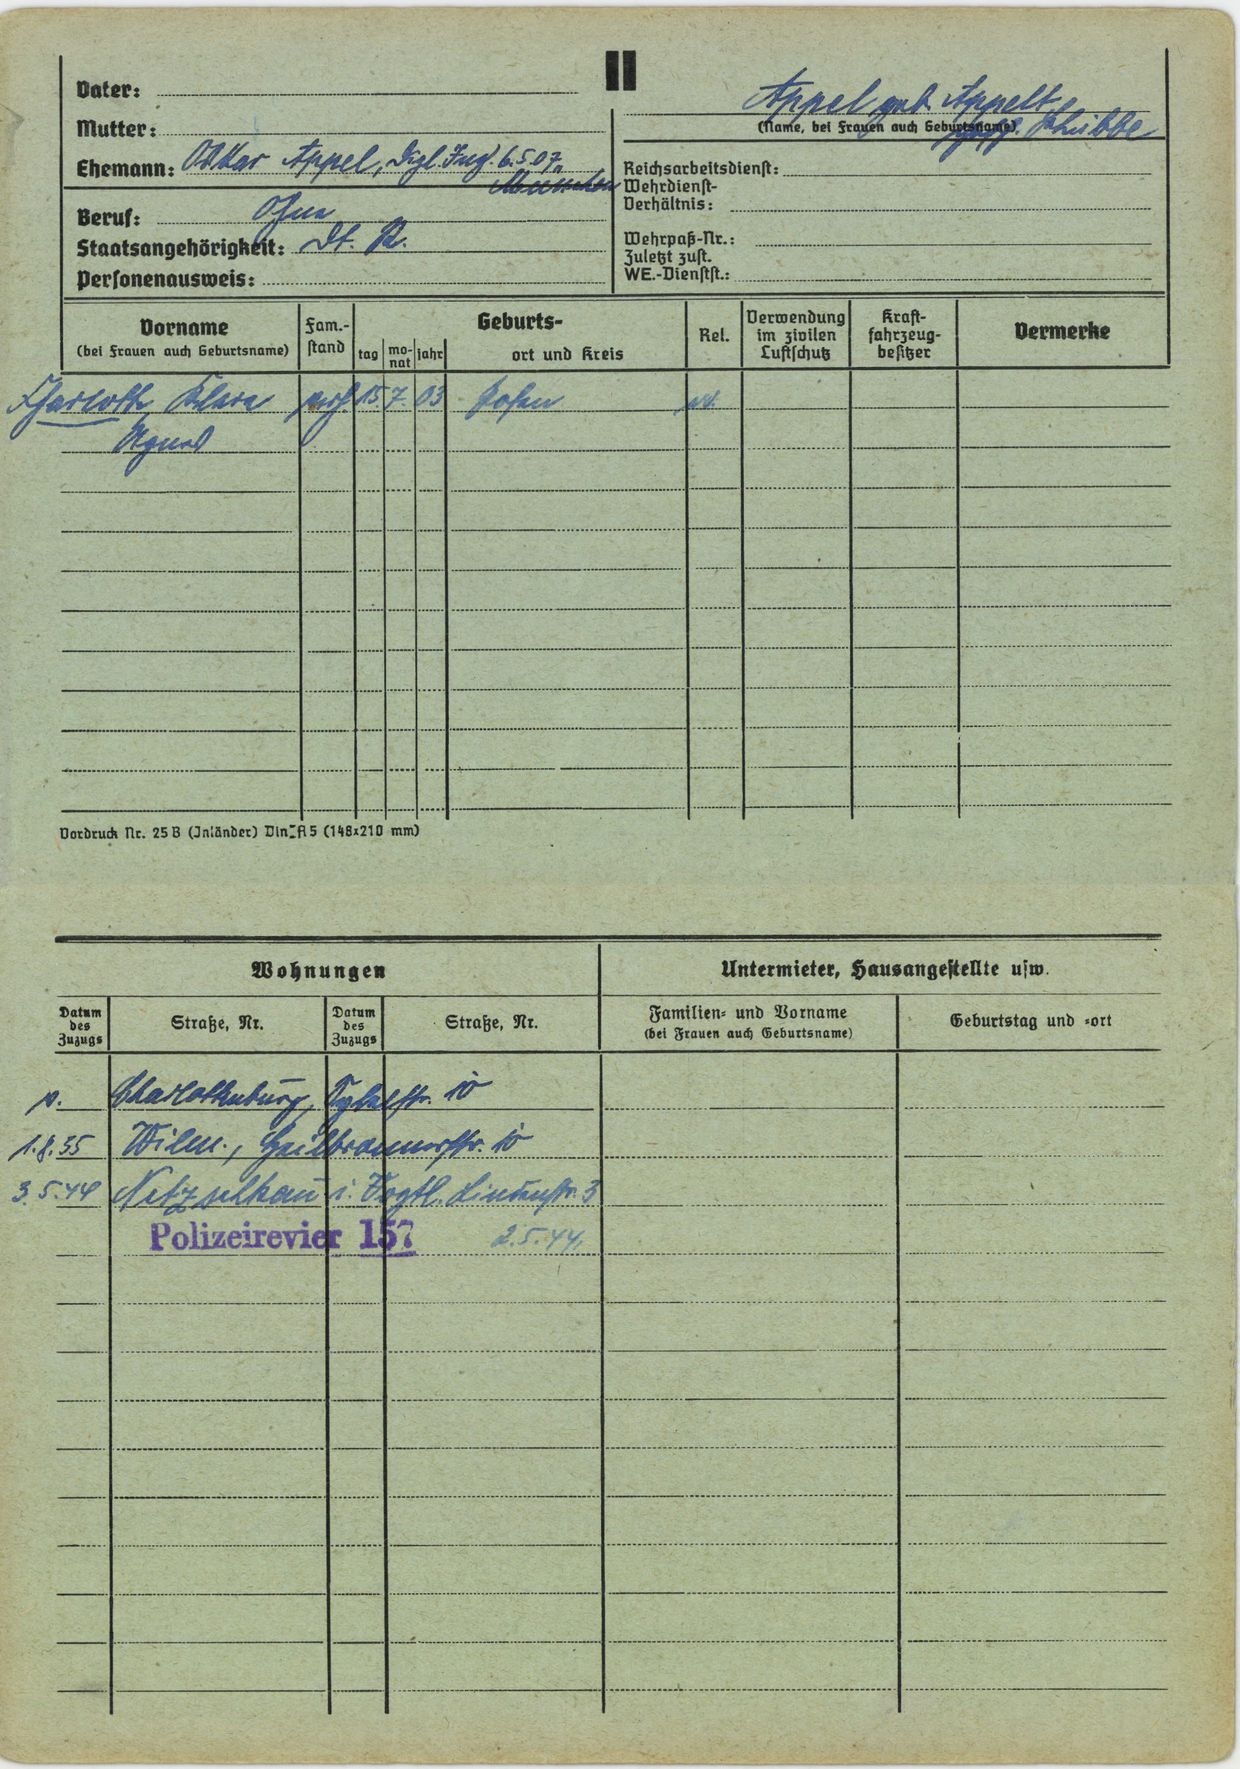
Appel geb. Appelt